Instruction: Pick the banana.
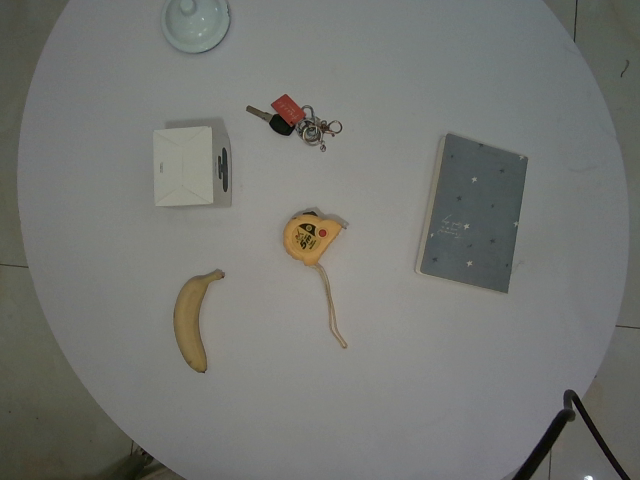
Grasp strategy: vertical